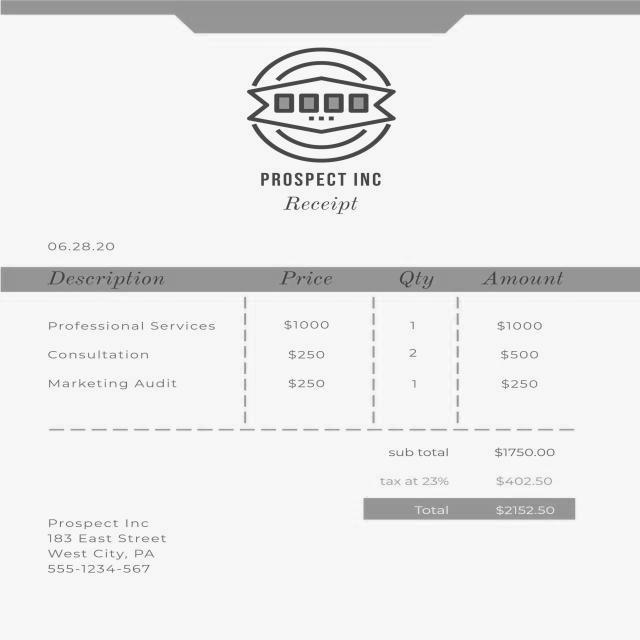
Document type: Invoice